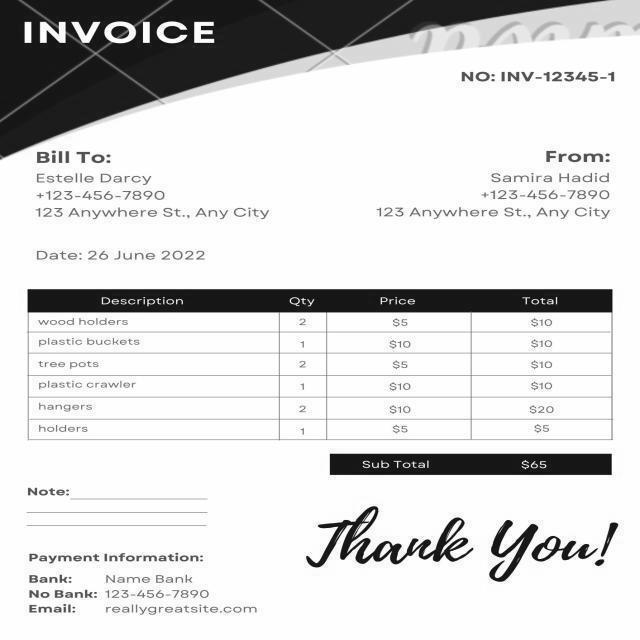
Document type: Invoice